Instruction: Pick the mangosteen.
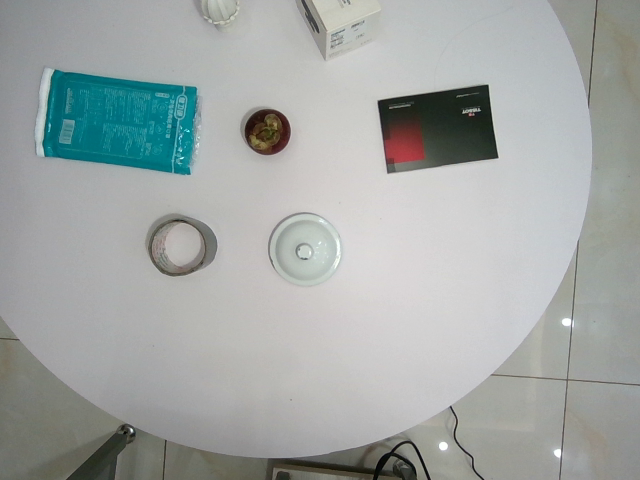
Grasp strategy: vertical